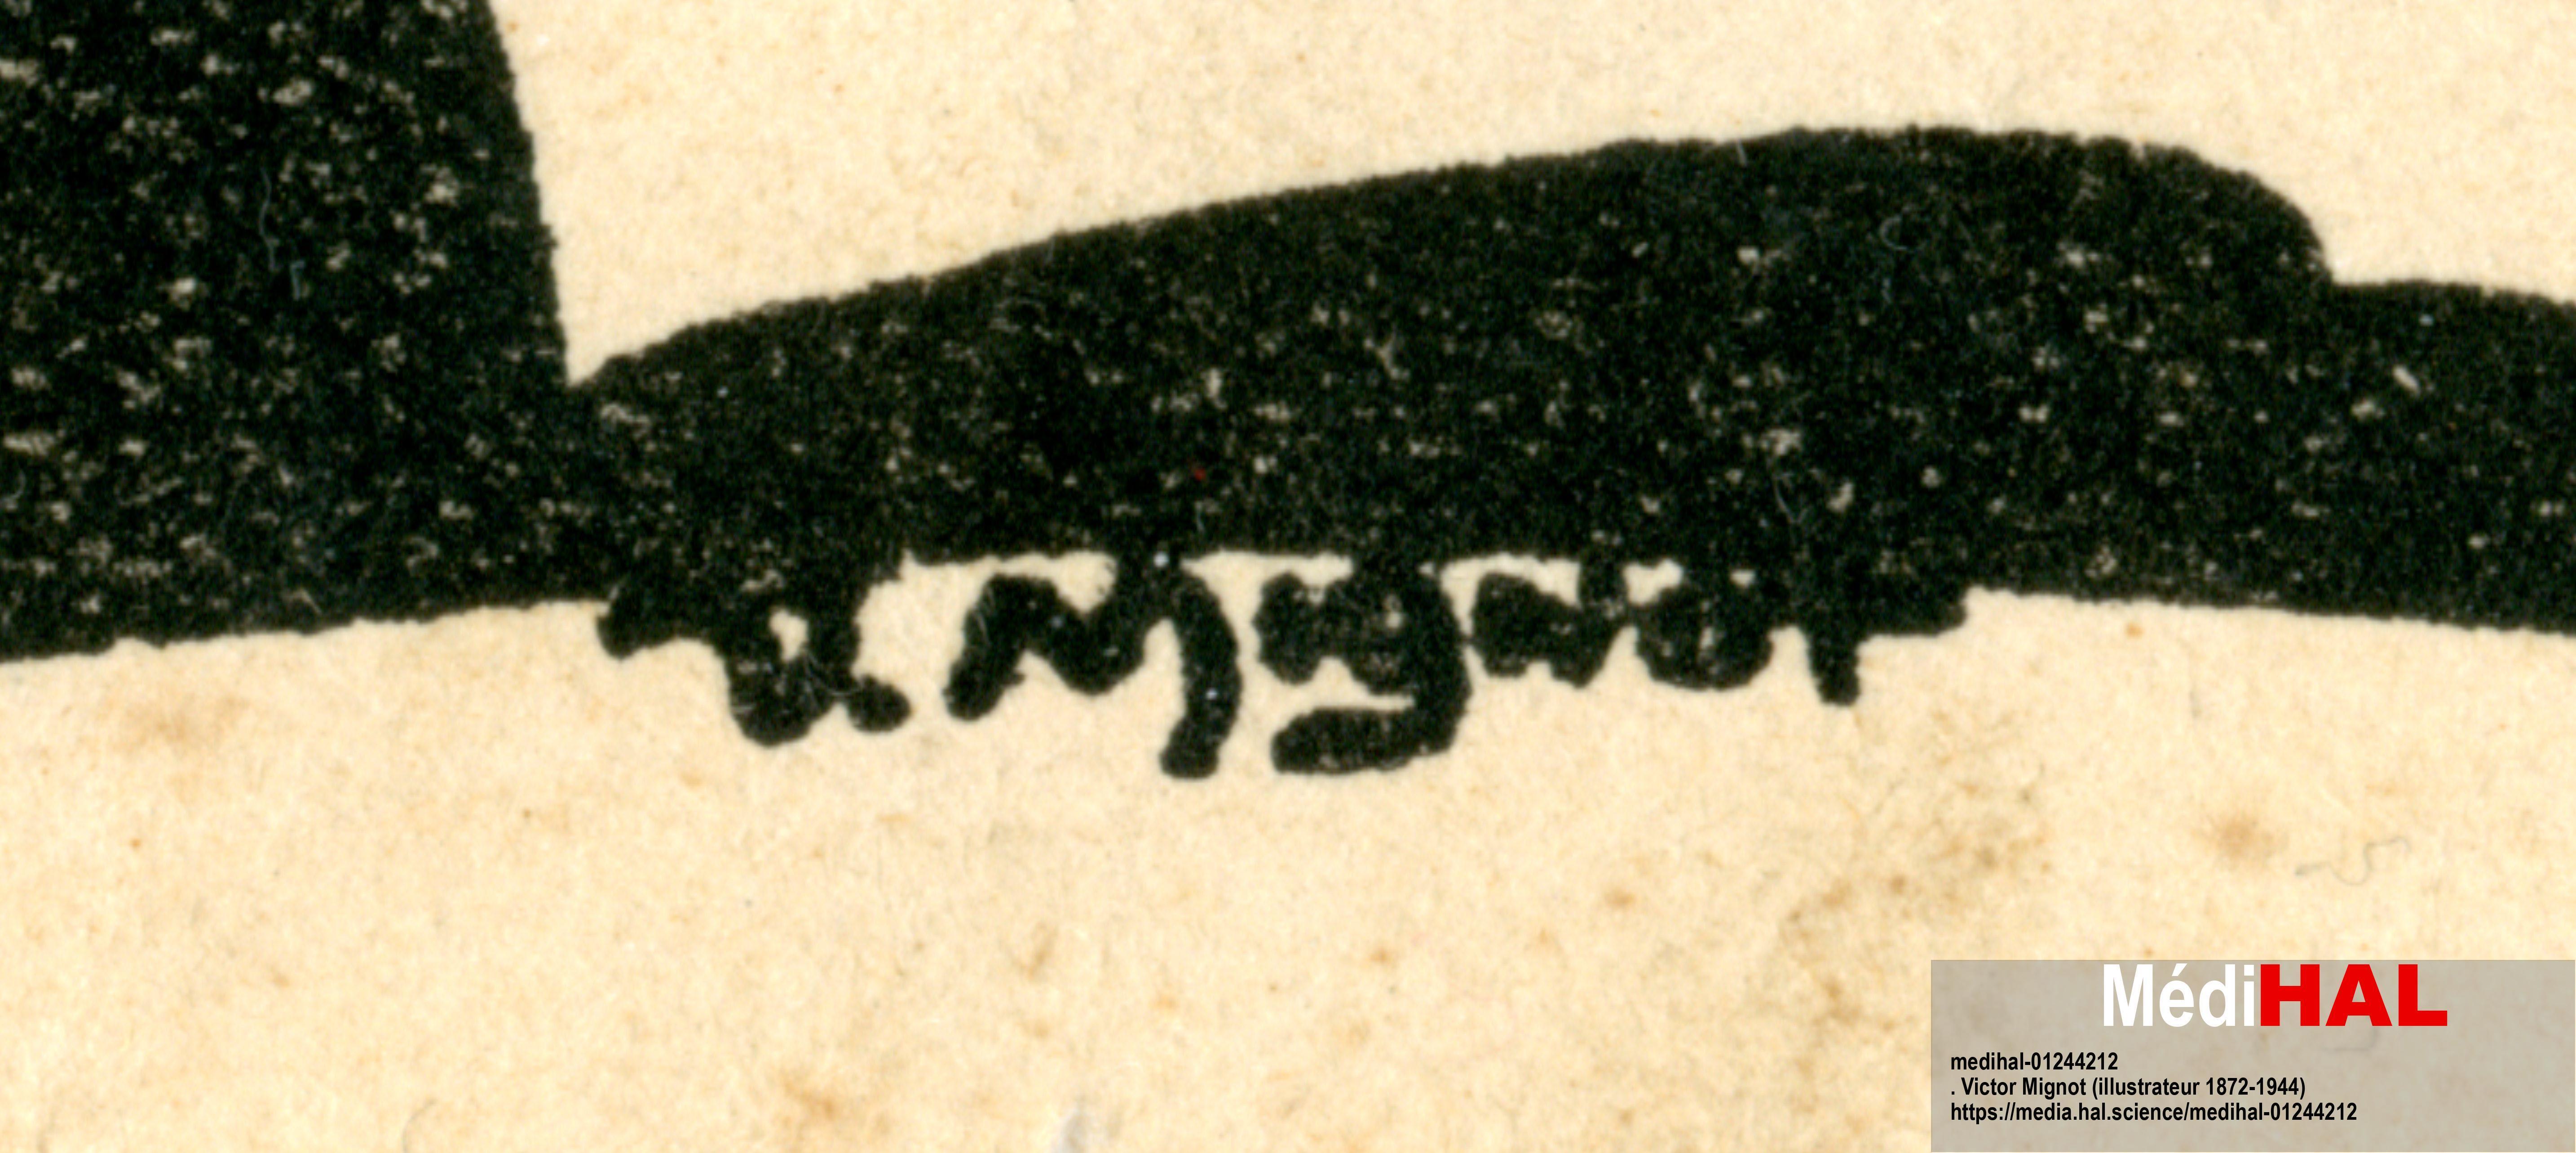
Signature of: victor mignot